Patient: Male, age 69
A 69-year-old male presented with thoracic pain, cough and fever. Past medical history consisted of diabetes mellitus, hypertension, kidney transplant (immunosuppressive regimen consisting of betalacept and sirolimus), myocardial infarction requiring the placement of a coronary stent, dual chamber pacemaker, anticoagulation for deep venous thrombosis and a laparoscopic cholecystectomy performed five months earlier in the setting of gallbladder empyema (Fig. 1).
Clinical examination revealed a blood pressure of 100/80 mmHg and a heart rate of 91 bpm. Auscultation showed decreased air entry at the right pulmonary base. Abdominal and neurological exam were normal.
Chest X-ray showed moderate sized right pleural effusion (Fig. 2). Computed tomography (CT) of the chest and the abdomen revealed right loculated pleural effusion associated with passive collapse of the lung and mediastinal pleural thickening. Nodular structures with peripheral calcifications of 23 mm and 31 mm were observed in relation with the right hepatic lobe and below the posterior costo-diaphragmatic recess respectively (Fig. 3).
Fortunately, the operative report informed iatrogenic perforation of the gallbladder and stone spillage. Furthermore, we retrieved the surgical video, so we had a high index of suspicion of complications due to spilled gallstones (Fig. 1).
Transthoracic ultrasound guided aspiration of the pleural effusion was performed. Gram negative bacteria grew in cultures. Due to patient s frailty we opted for a minimally invasive approach placing a thoracic drain guided by CT (Fig. 4). Because of the persistence of the loculated pleural effusion and the lack of clinical improvement we decided to perform a lung decortication by video assisted thoracoscopy (VATS).
The patient was operated under general anesthesia, using a double-lumen tube. The surgical team was formed by a thoracic surgery resident (operating surgeon) and a staff surgeon as an assistant. We used two 12 mm incisions and performed an extension over the place where the previous thoracostomy tube was inserted for the use of an Alexis  retractor device. After decorticating the lung, we exposed the fissure and drained a collection in the posterior costo-diaphragmatic recess, seen in the CT. During the procedure a 1 cm defect was observed in the diaphragm (Fig. 5). Remnants of gallstones were retrieved from the subphrenic space and sent for bacteriological study. We performed the closure of the diaphragm defect with a non-resorbable suture and placed two chest tubes. The procedure was well tolerated by the patient and recovered in the intensive care unit (ICU) until post-operative day 3 when he was transferred to the general ward. Bacterial culture was positive for Extended Spectrum Beta-Lactamase (ESBL)-positive Escherichia coli, susceptible to erythromycin, imipenem, meropenem and tigecycline.
Chest tubes were withdrawn on days 5 and 7 respectively. Post-operative was uneventful until day 13, when the patient breakthrough with fever. A chest CT scan and a Covid 19 test (reverse-transcription polymerase chain reaction) were performed. The chest CT revealed persistence of the right pleural effusion with spontaneous hyperdense content, suggestive of hemothorax (Fig. 6). The Covid test result was positive.
After analyzing the case in a multidisciplinary team, we decided to perform a second VATS lung decortication to evacuate clotted blood and prevent further consequences. No active bleeding was found. Chest tubes were withdrawn on day 4 and 5 respectively. Chest x ray showed no pleural effusion or pneumothorax (Fig. 7).
On post-operative day 7 the patient developed type 1 respiratory failure, with elevated breathing rate and requirement of a venturi mask at 40 % O2 to maintain blood saturation over 93 %. A new chest CT revealed multifocal ground glass patterns with thickened interlobular and intra lobular lines (Fig. 8).
The patient was presented to the palliative care specialists and the ethics committee. Due to Covid-19 outbreak and the risk of aerosolization, non-invasive positive pressure ventilation (NIPPV) was not an option. Also, the patient was tagged as "low priority" for admission to ICU, since the scarce of beds and the few chances to benefit from the ICU.
After considering the patient s preferences with his surrogates, the comfort-focused care was opted. The patient died on post-operative day 11.
Keywords: case report, laparoscopic cholecystectomy, spilled gallstones, thoracic complications
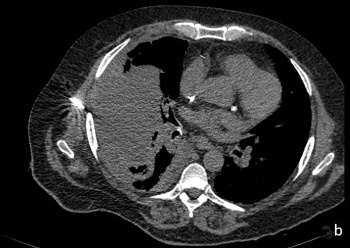
Image caption: CT guided thoracostomy tube placement. B) Thoracentesis needle advancing into the pleural space.